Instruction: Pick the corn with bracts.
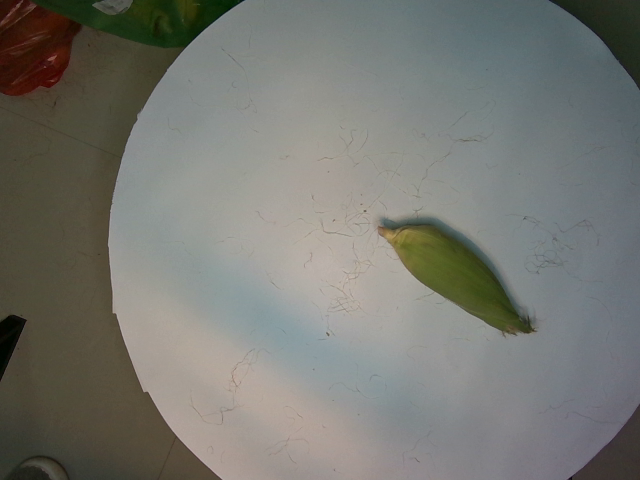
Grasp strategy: vertical